Question: What are the imaging findings?
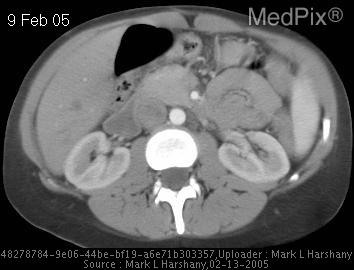
Answer: The imaging shows Early studies demonstrate an internal transmesenteric small bowel hernia without volvulus or ischemia.

Recent study demonstrate the "whirl" sign - indicating twisting of the bowel and, hence, volvulus.  No evidence of intestinal ischemia or necrosis on CT (no submucosal enhancement, bowel wall thickening, free fluid or pneumatosis intestinalis). Level just below SMA takeoff.